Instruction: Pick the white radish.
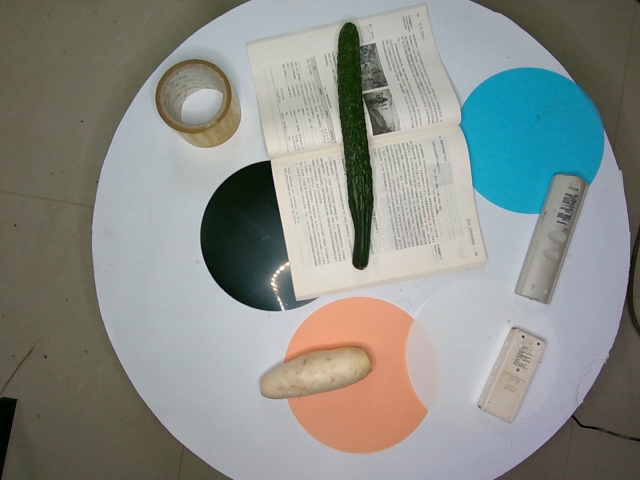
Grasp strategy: vertical